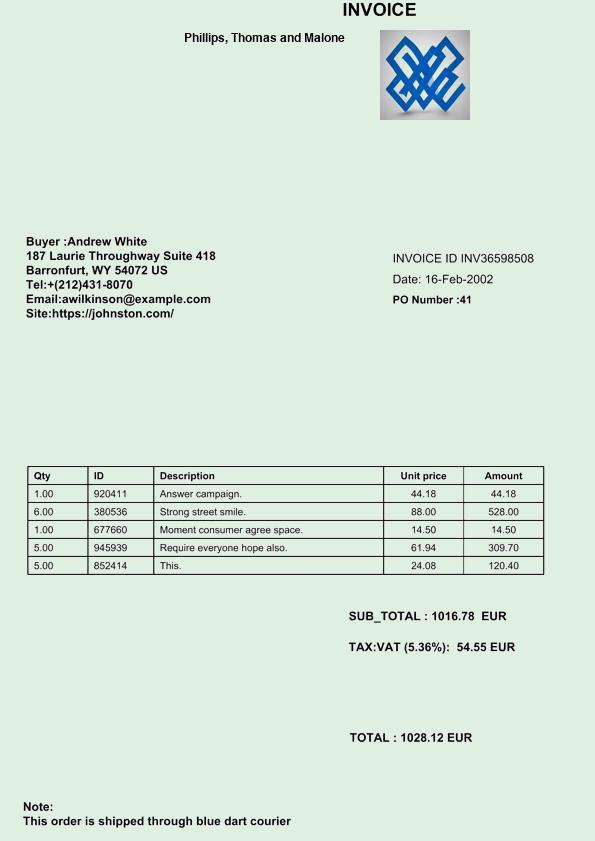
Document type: Invoice